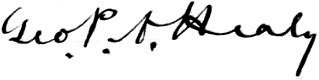
Signature of: george peter alexander healy